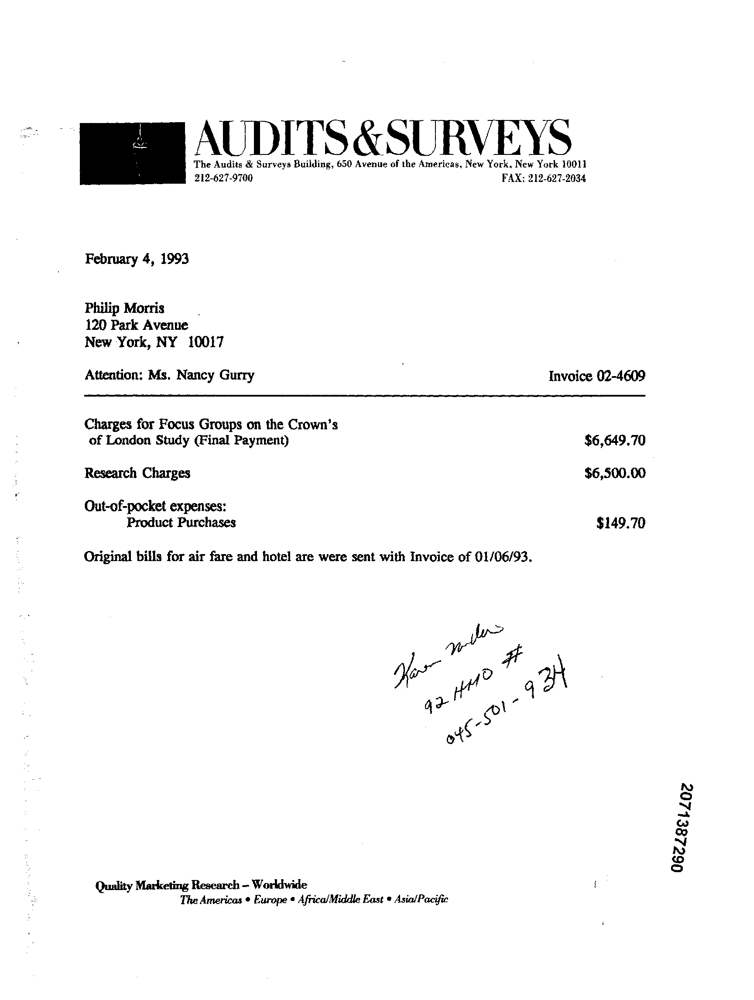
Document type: Invoice